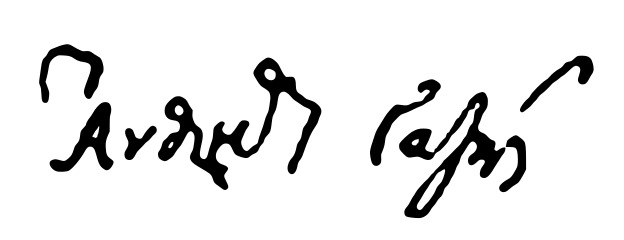
Signature of: anthimos gazis